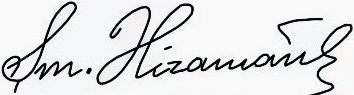
Signature of: shamistan alizamanli